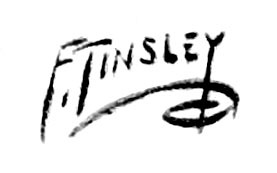
Signature of: frank tinsley